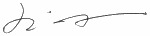
Signature of: christopher hui